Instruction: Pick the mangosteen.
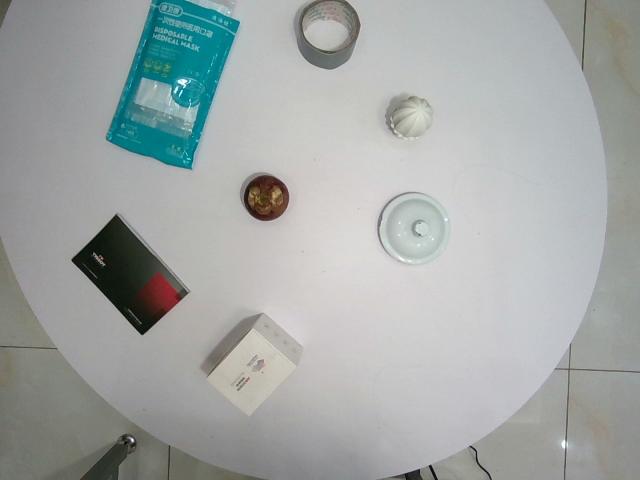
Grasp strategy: vertical